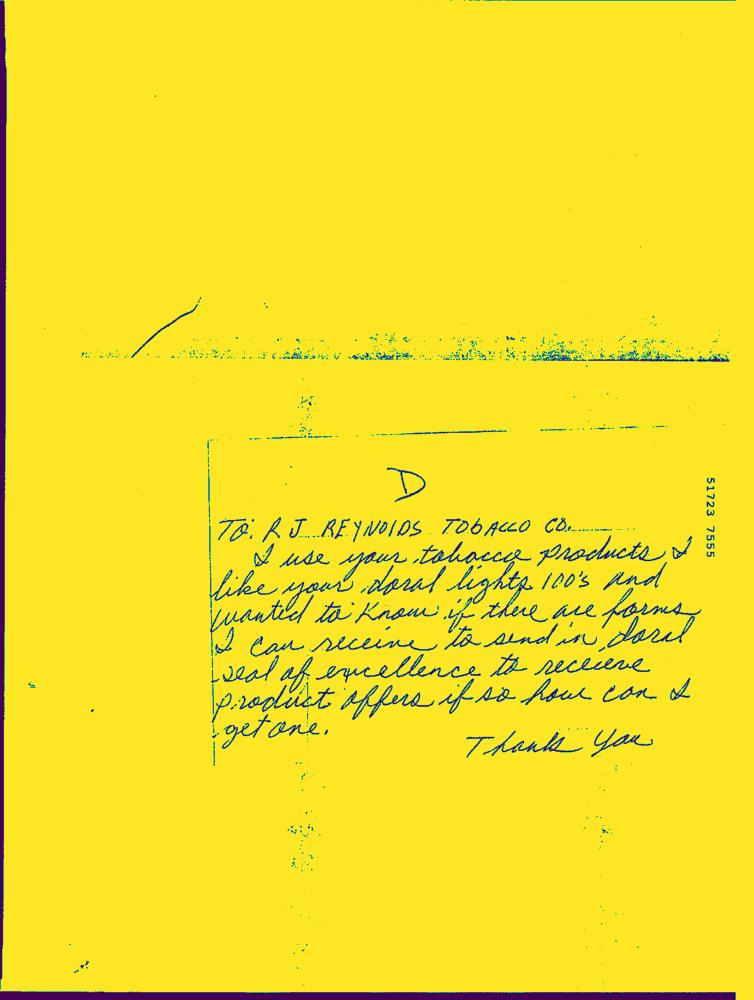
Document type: Hand-Written